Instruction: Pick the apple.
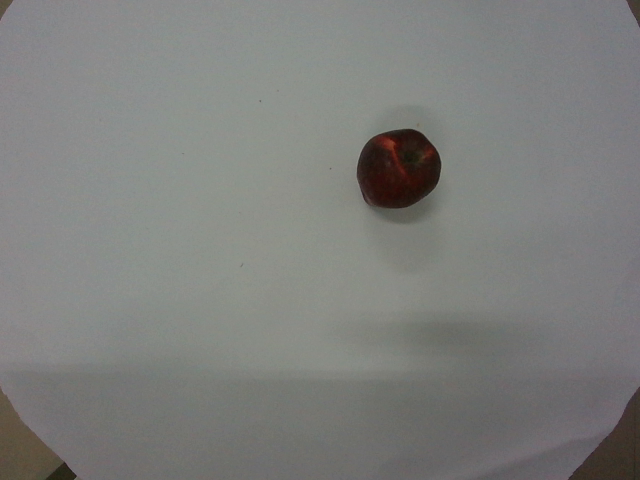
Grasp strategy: vertical